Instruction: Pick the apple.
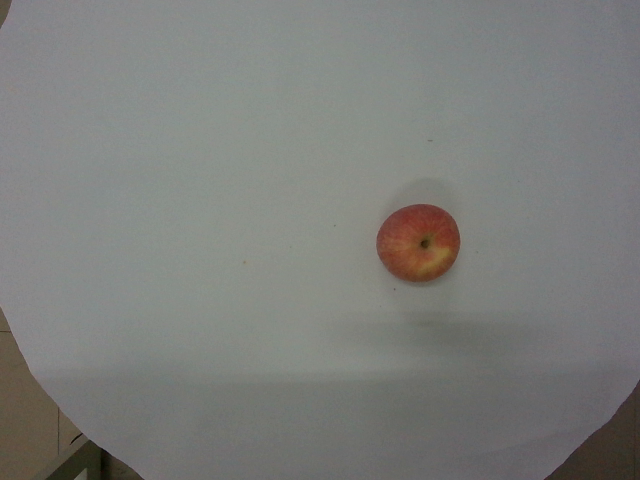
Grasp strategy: vertical